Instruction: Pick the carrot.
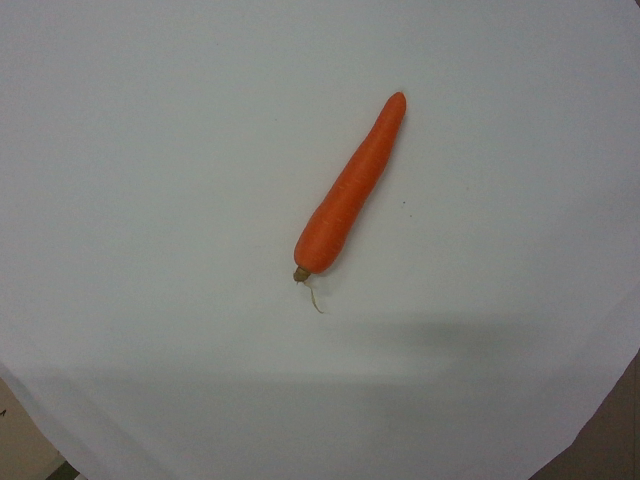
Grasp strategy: vertical